Question: Explain the disease:
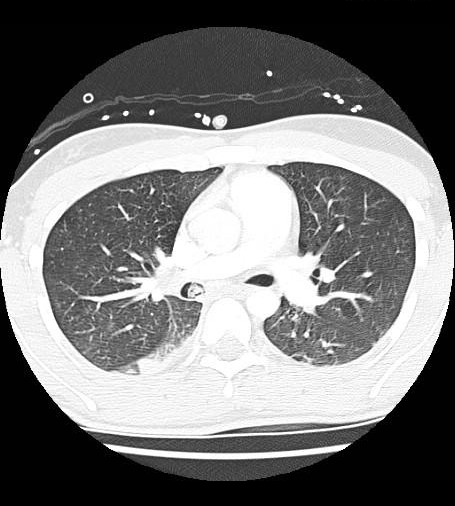
Answer: The disease is discussed as: At least in our institutional experience, CT pulmonary angiography has effectively replaced the V/Q scan and conventional catheter pulmonary angiography as the modality of choice for diagnosing pulmonary embolism.  Probably one of the greatest advantage of CTPA is the ability to show other disease processes which can explain the patient's clinical symptoms.

In this case, the large mucus plug was the cause of the patient's dyspnea and hypoxia.  Mucus plug can be a potential cause of a false positive study as well.  The mucus plug surrounded by the bronchial wall, which can enhance due to inflammation, can definitely mimic an acute pulmonary embolism.  The key to diagnosing a mucus plug is to see the abnormality tracking within the airway, rather than the pulmonary artery.